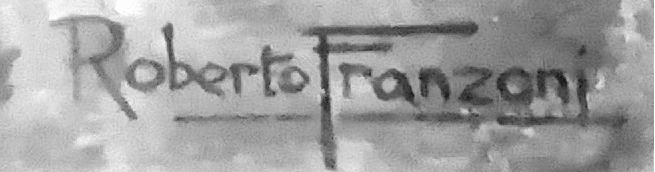
Signature of: roberto franzoni